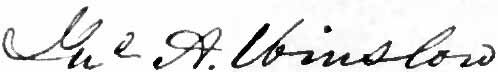
Signature of: john ancrum winslow